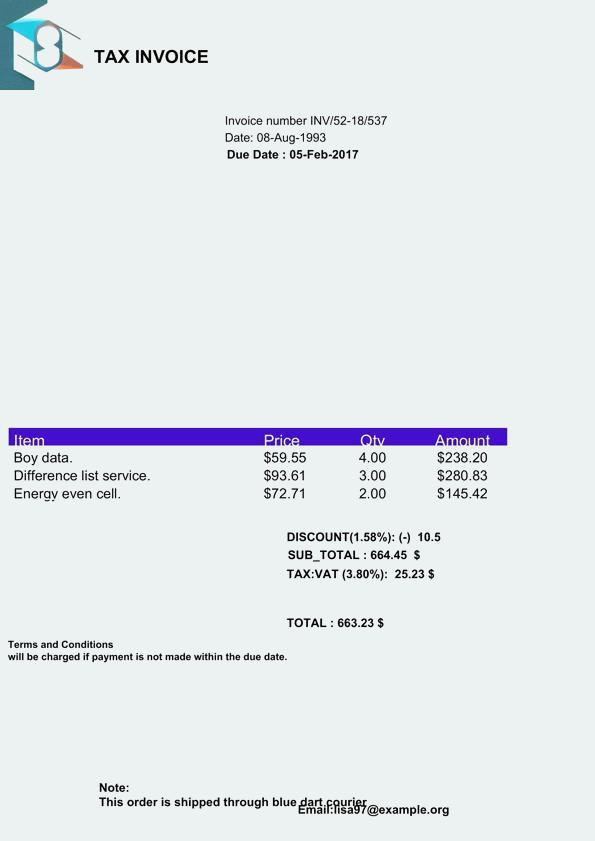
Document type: Invoice